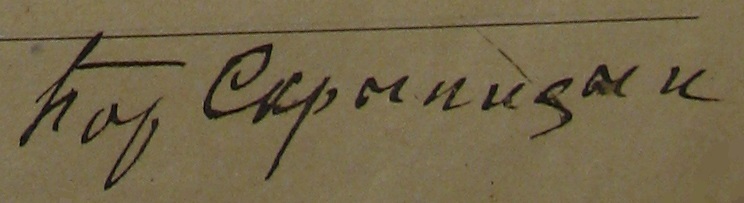
Signature of: q47508668